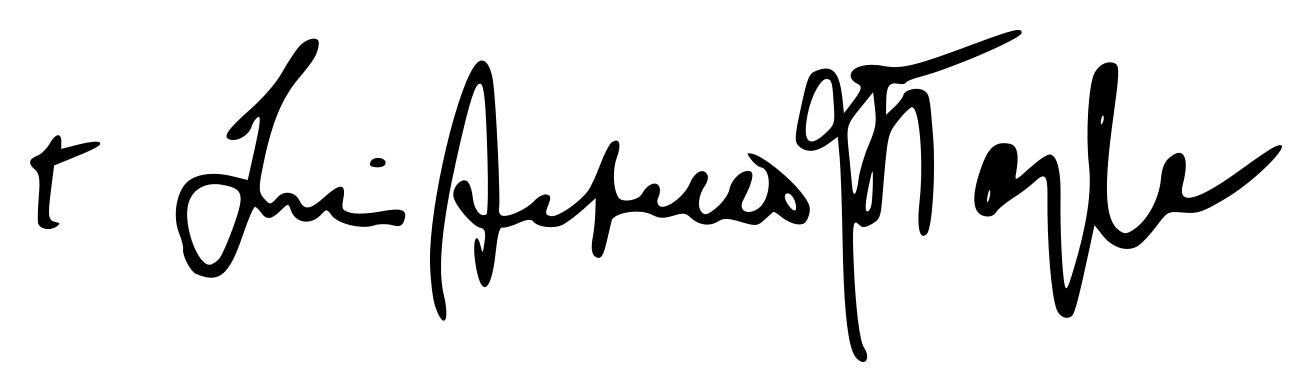
Signature of: luis antonio tagle